Question: What is the property identification or parcel number listed?
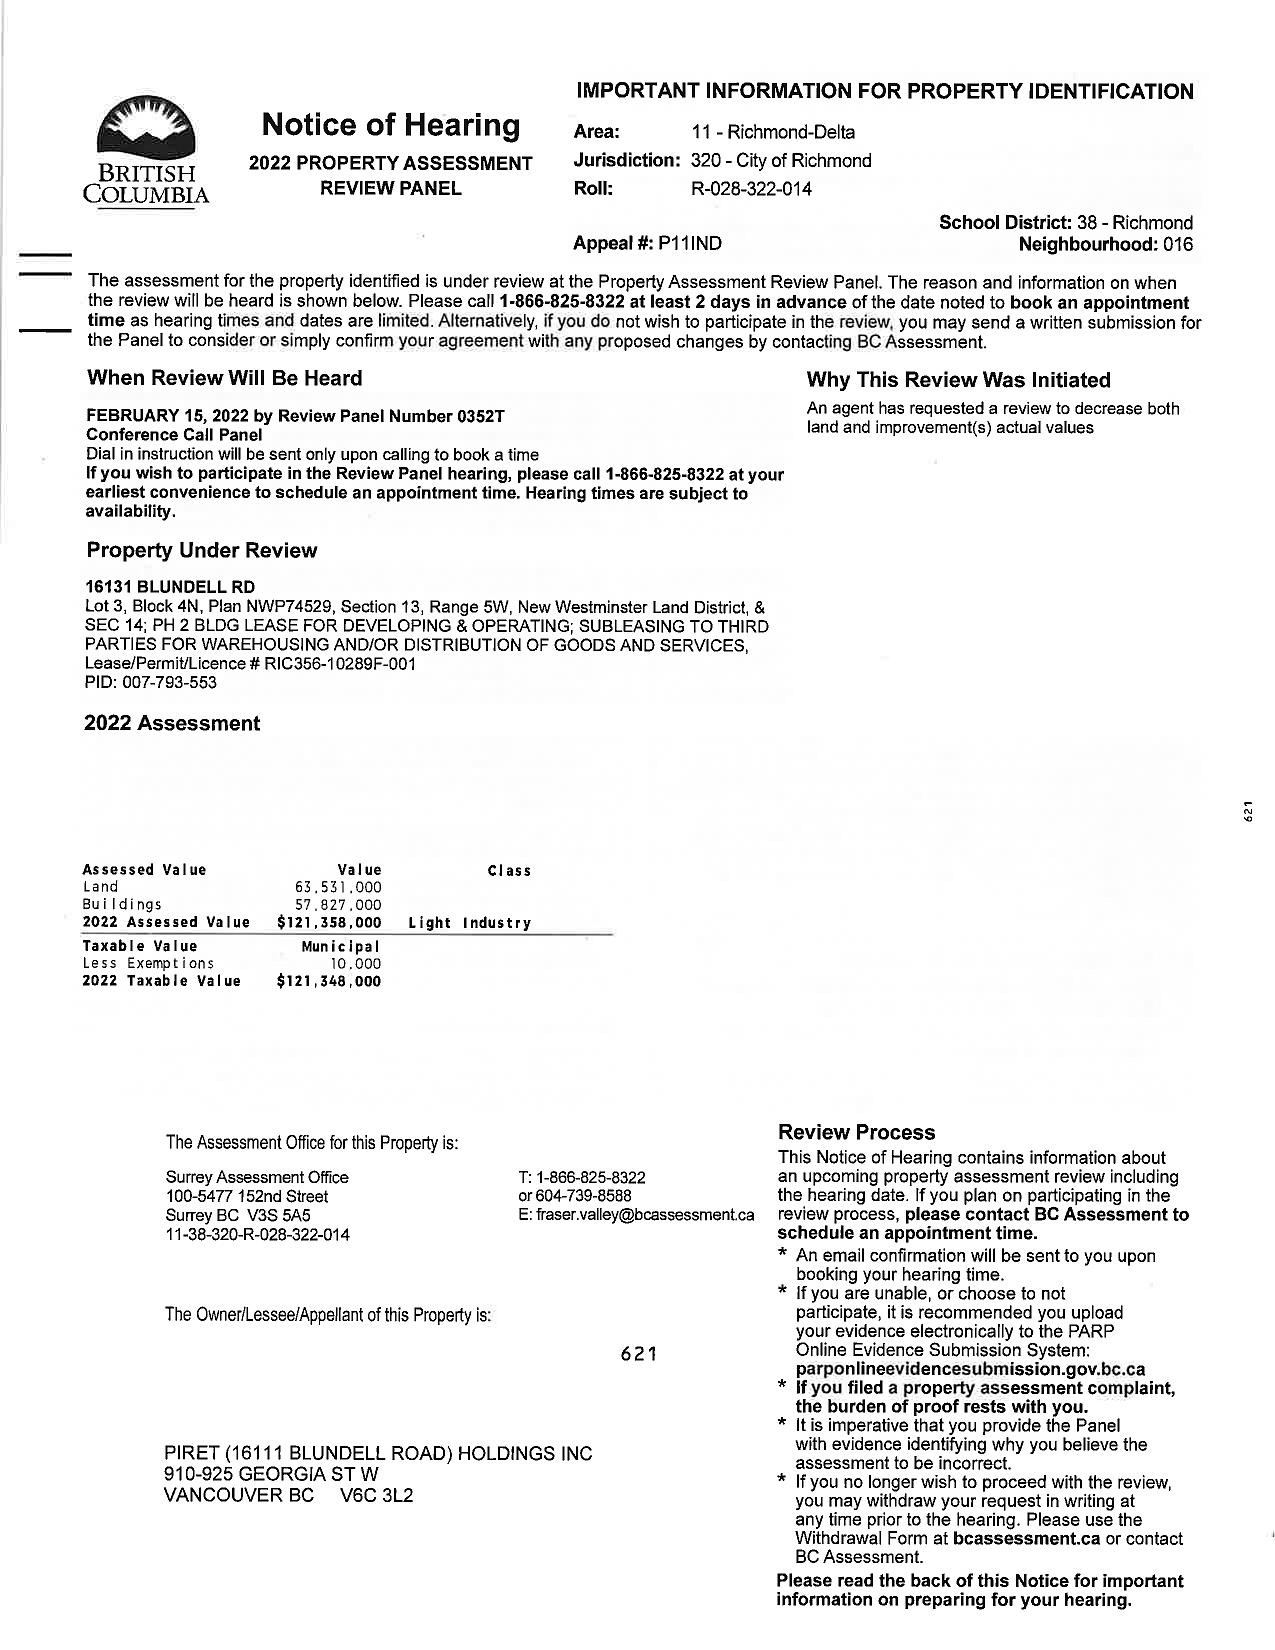
Answer: "007-793-553"